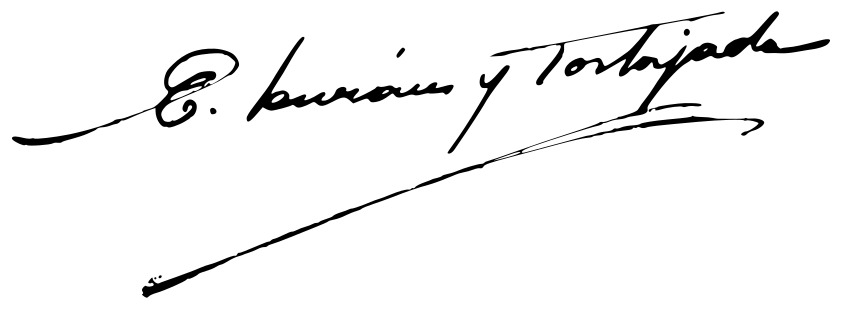
Signature of: enrique durán tortajada